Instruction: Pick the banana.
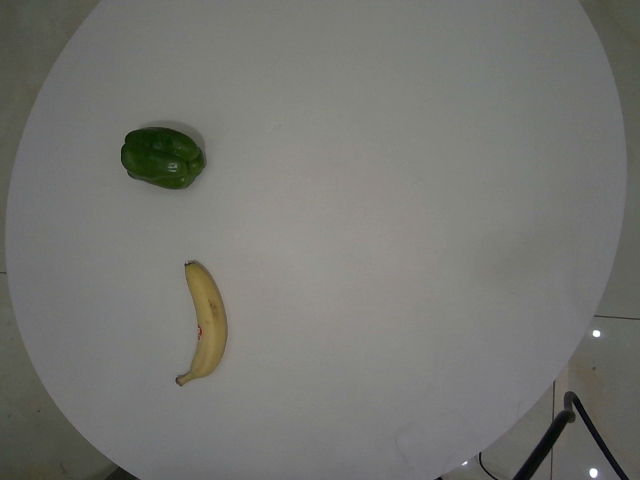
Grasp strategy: vertical